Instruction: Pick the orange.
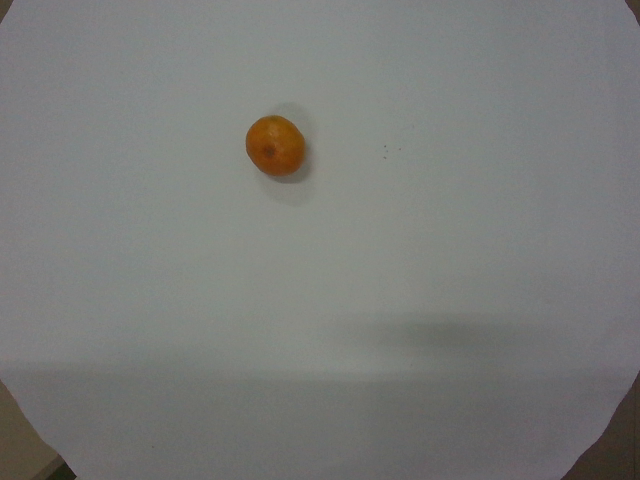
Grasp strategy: vertical